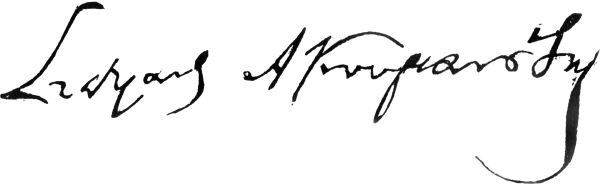
Signature of: stefanos koumanoudis